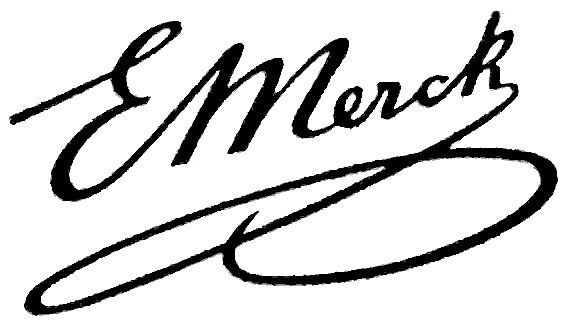
Signature of: emanuel august merck